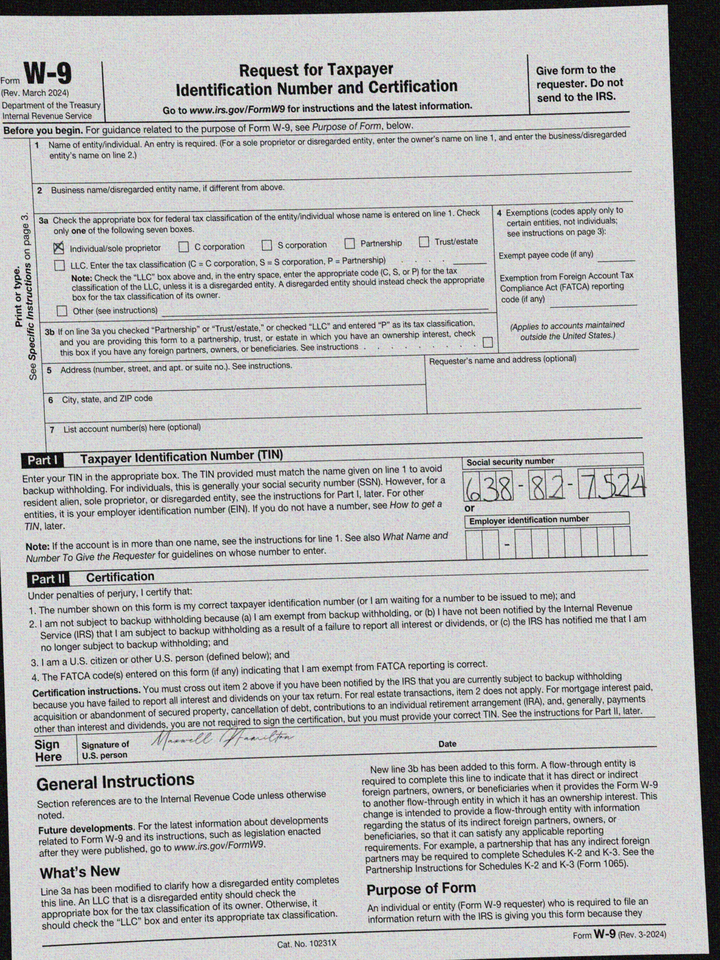
cbx: yes
ssn: 638827524